Extract the amount written in words, the amount in digits, the name of the payee, the date on the cheque, and the bank's name from the image.
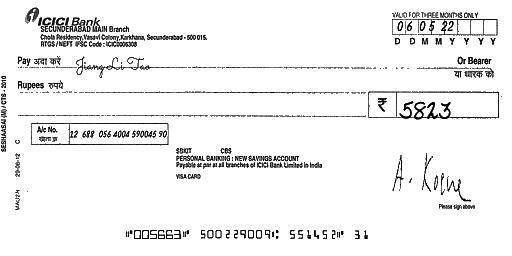
amt_in_words:
amt_in_figures: 5823
payee_name: Jiang Li Tao
bank_name: ICICI Bank
cheque_date: 06/05/22